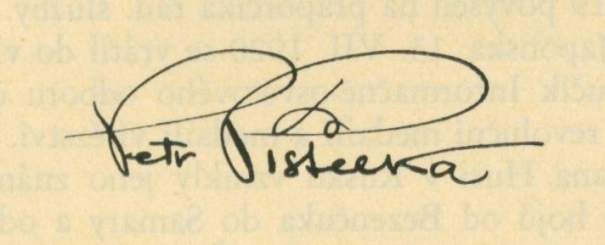
Signature of: petr pištělka